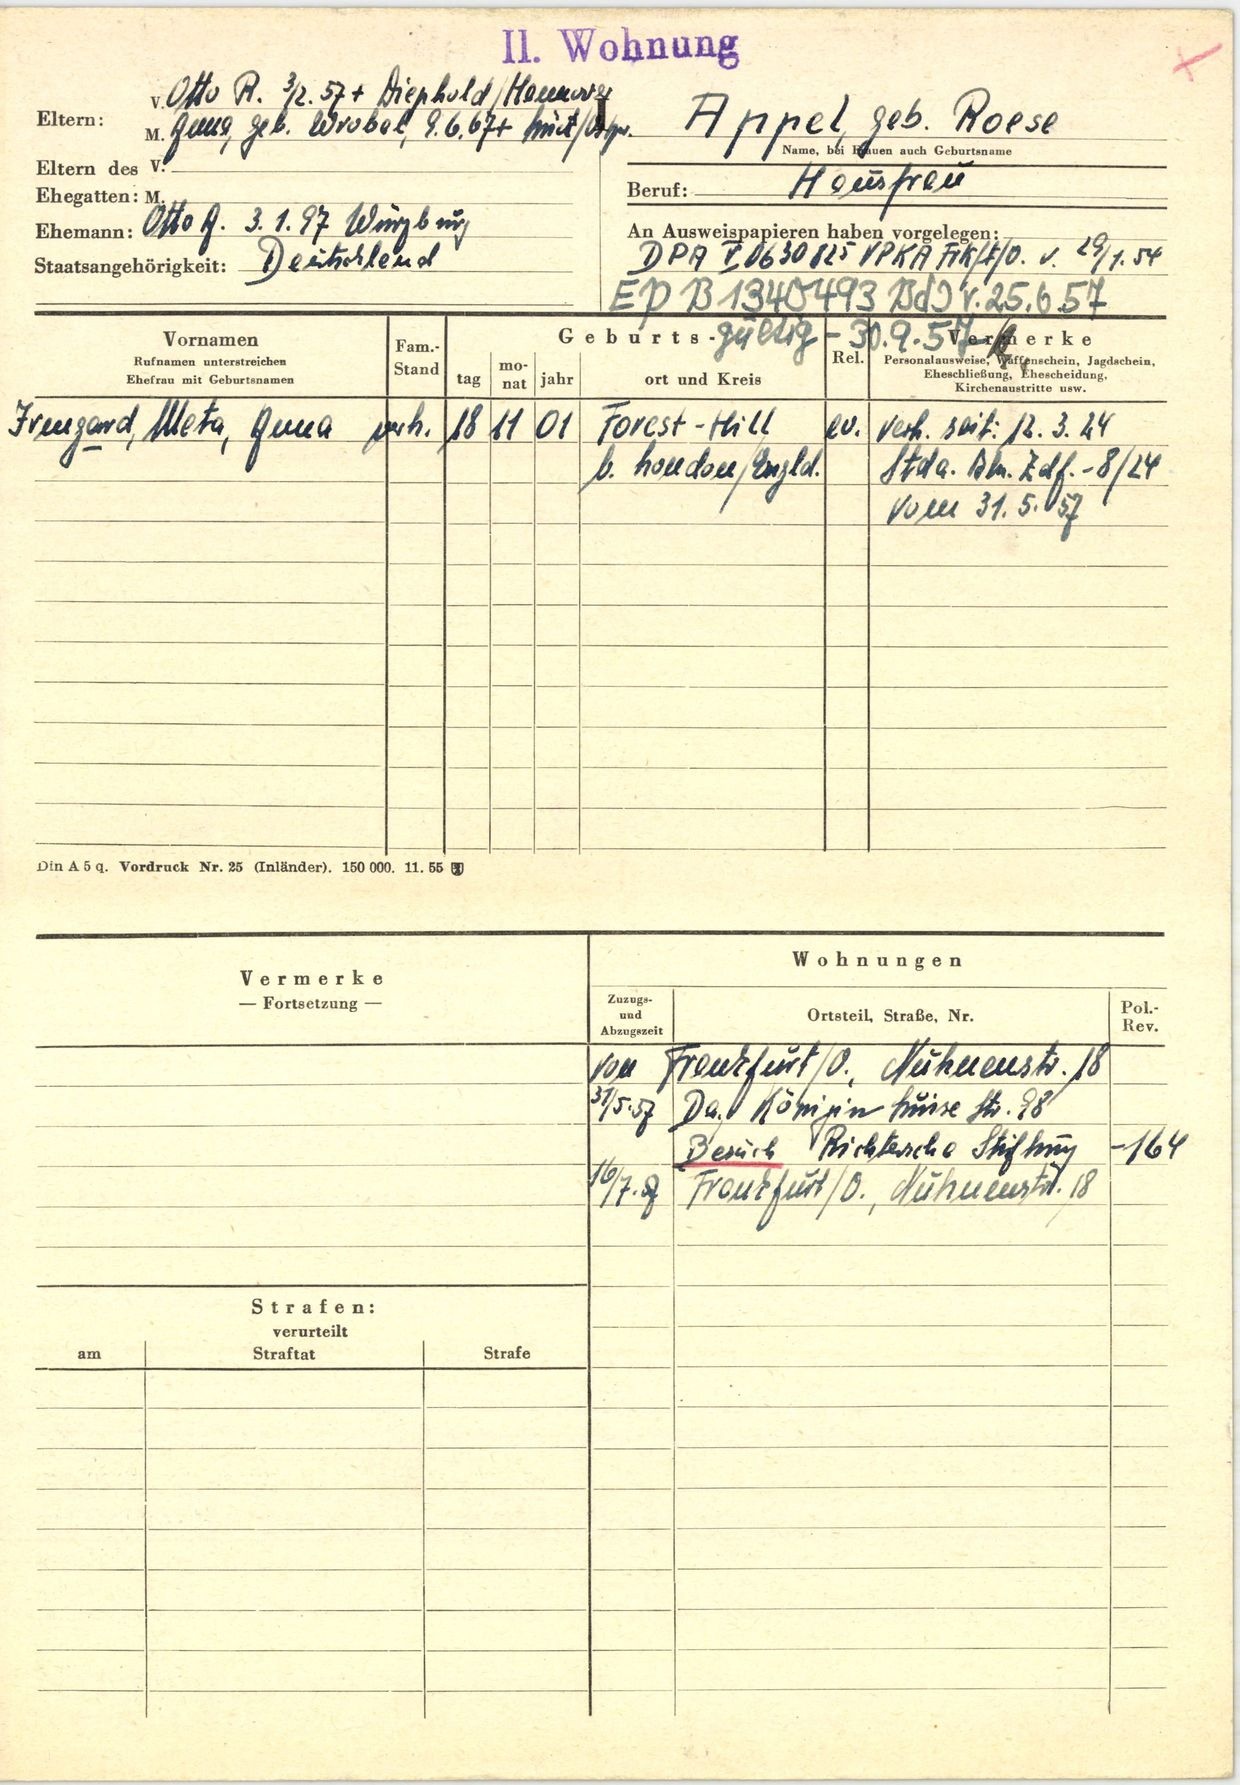
Appel, geb. Roese